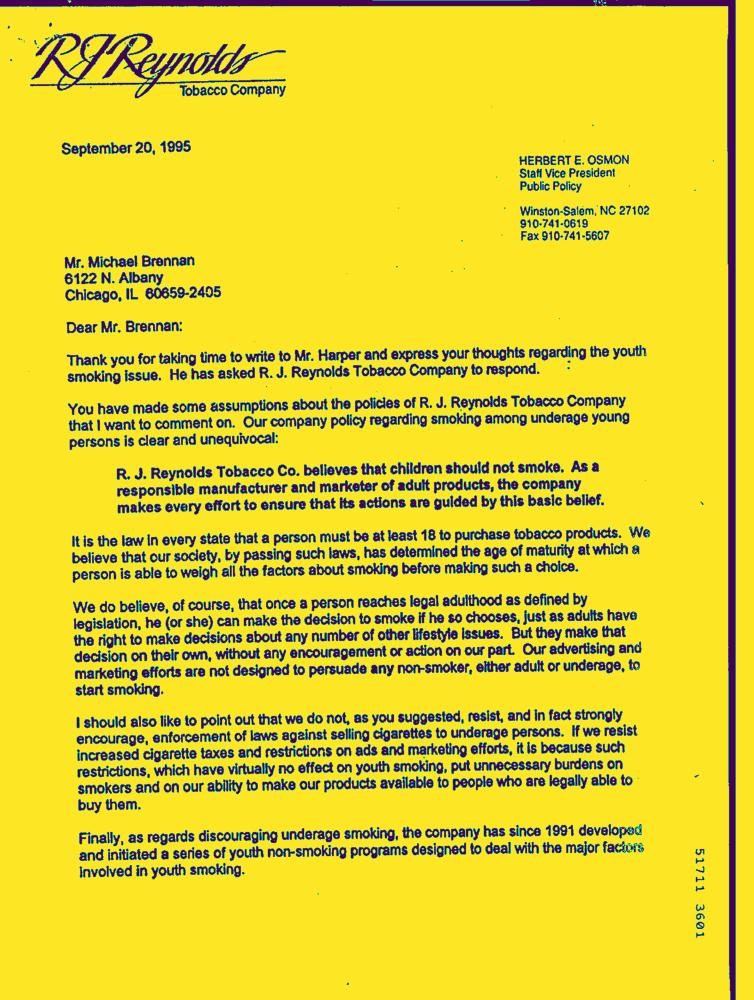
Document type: Letter-Doc